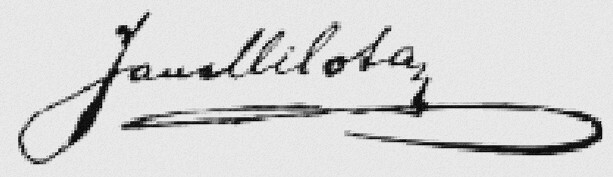
Signature of: jan milota